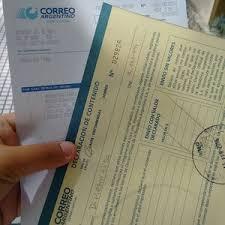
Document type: Invoice